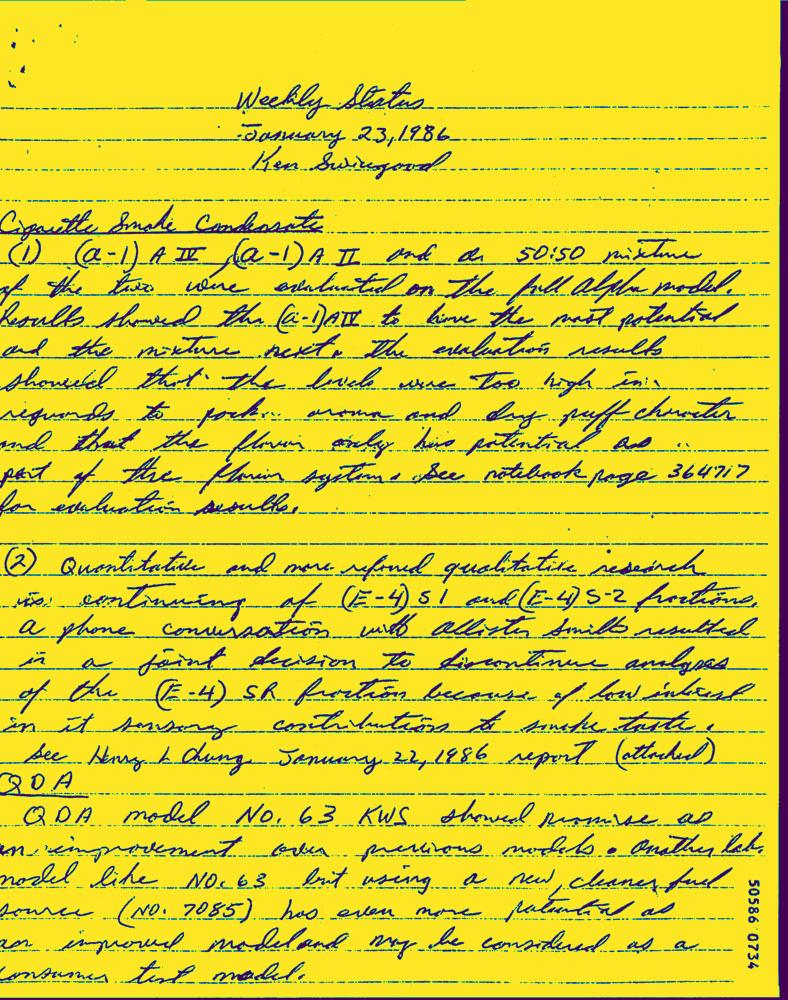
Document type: Hand-Written